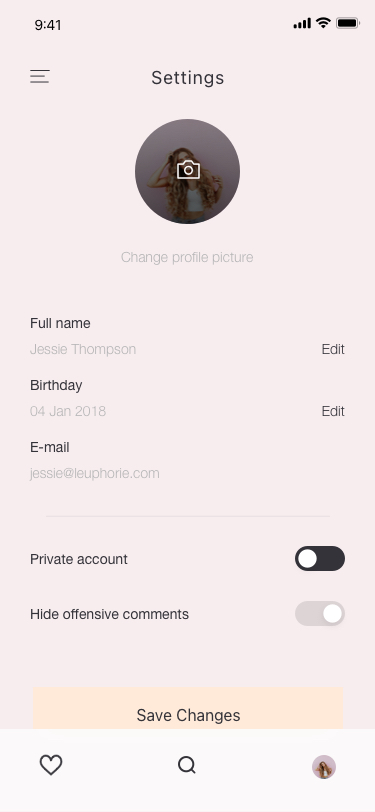
Text in this UI design:
Hide offensive comments
Private account
Full name
Jessie Thompson
Edit
Birthday
04 Jan 2018
Edit
E-mail
jessie@leuphorie.com
Change profile picture